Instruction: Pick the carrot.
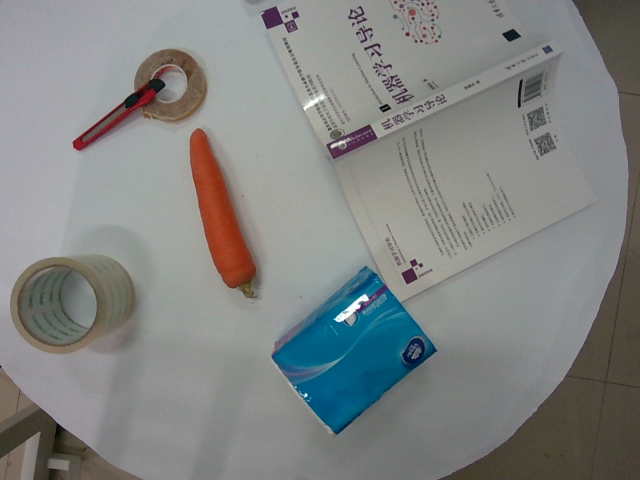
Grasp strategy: vertical